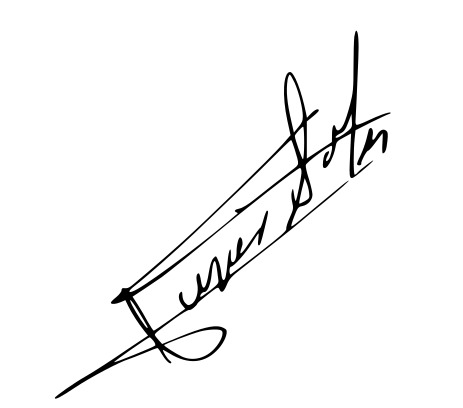
Signature of: javier solís